Question: What are the imaging findings?
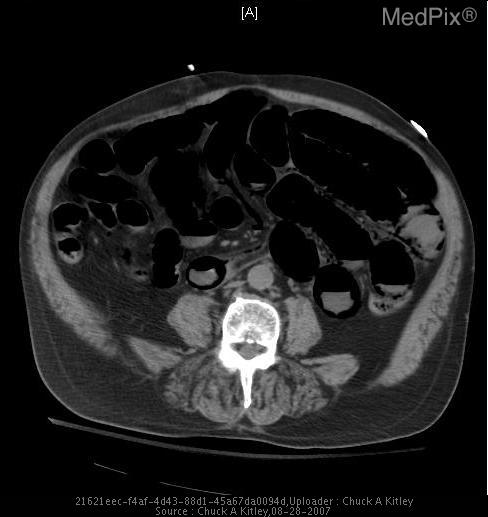
Answer: The imaging shows Multiple linear and curvilinear lucencies are noted on the scout images throughout the liver, as well as multiple dilated air filled loops of small and large bowel. On the axial CT images, air was noted within the bowel wall completely surrounding the lumen throughout multiple loops of small bowel, as well as air within the mesenteric vasculature, and within the portal venous system peripherally to the edges of the liver. Axial non-enhanced CT images of the liver and small bowel with evidence of portal venous gas, gas within mesenteric vasculature, and pneumatosis intestinalis.